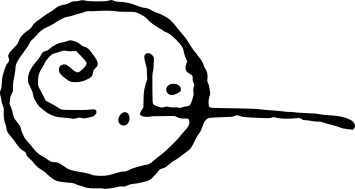
Signature of: carl larsson